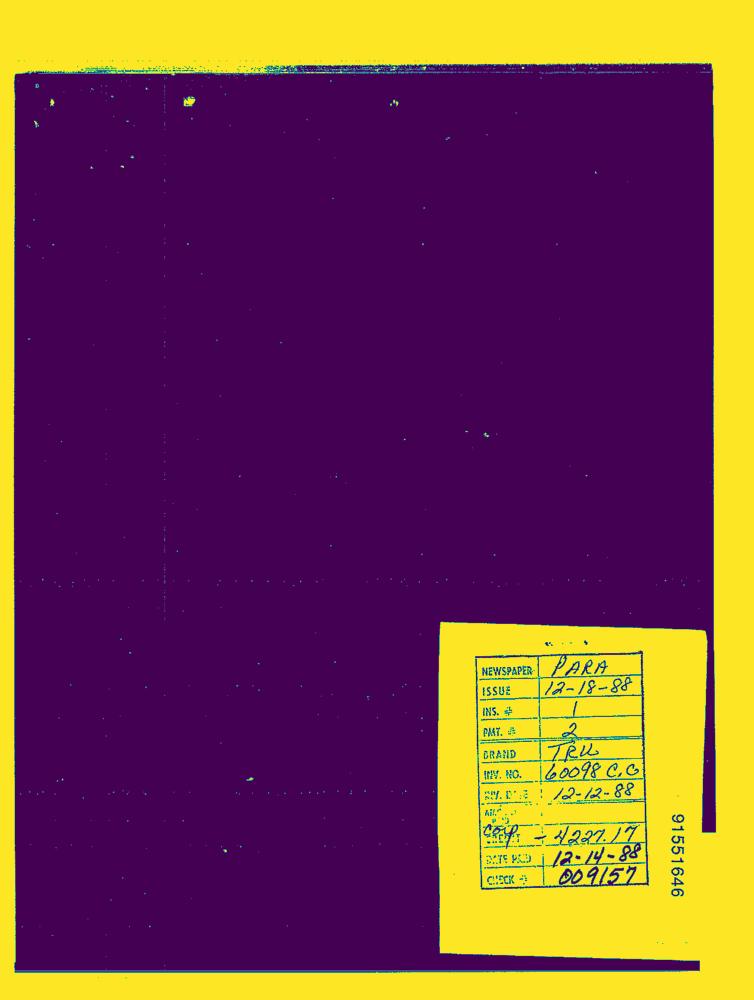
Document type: Invoice-Doc